Question: How does the patient history play a role?
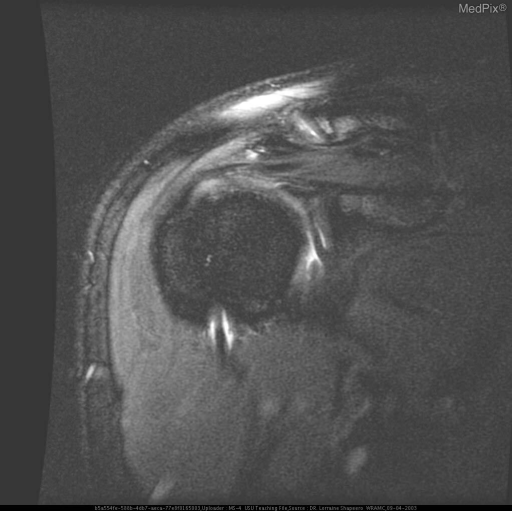
Answer: The patient's history of H/O THREE ANTERIOR SHOULDER DISLOCATIONS SINCE AGE 21, ALL PLAYING RUGBY. is key in understanding the case.